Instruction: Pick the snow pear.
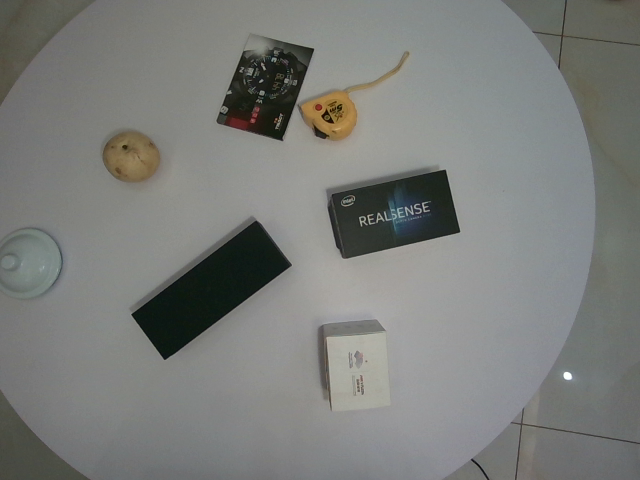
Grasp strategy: vertical